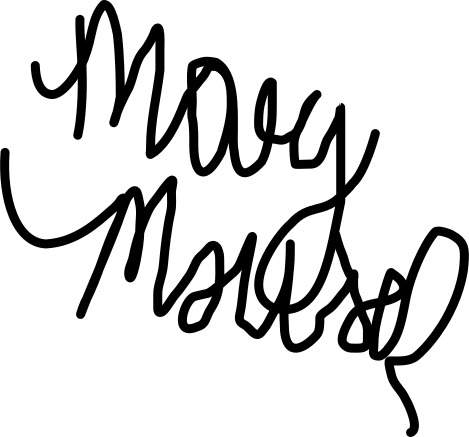
Signature of: mary mouser